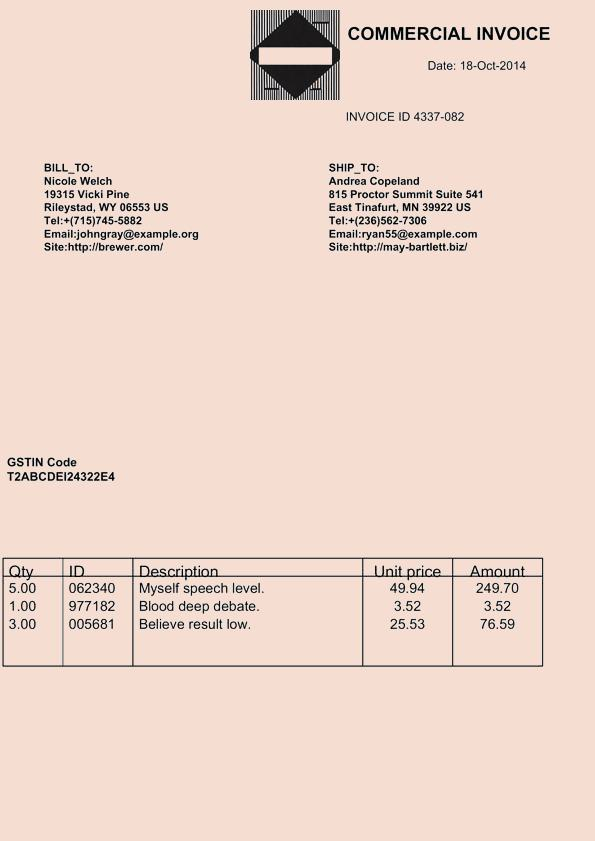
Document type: Invoice